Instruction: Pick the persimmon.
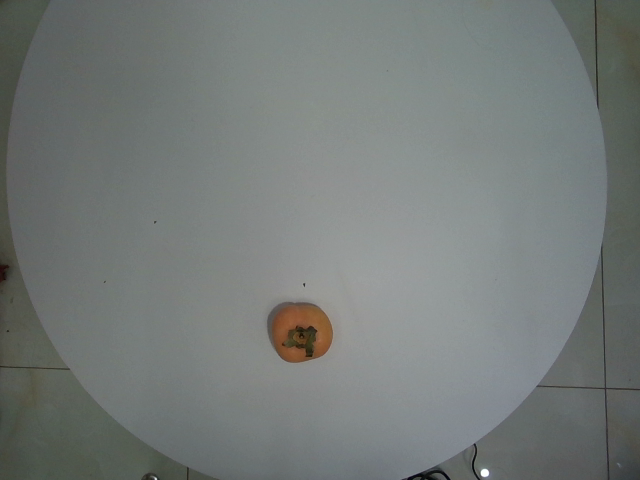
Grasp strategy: vertical